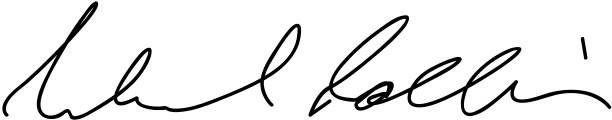
Signature of: michael collins